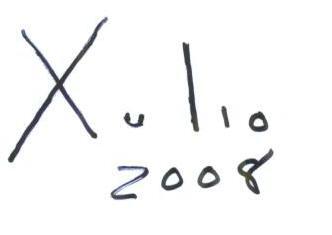
Signature of: xulio formoso